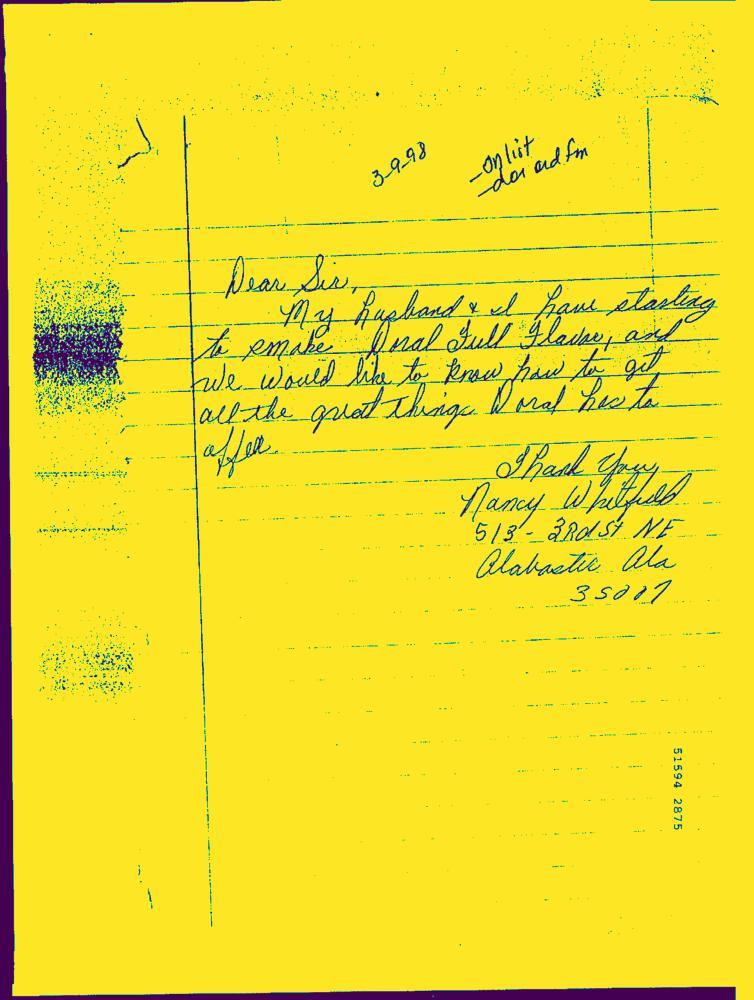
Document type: Hand-Written